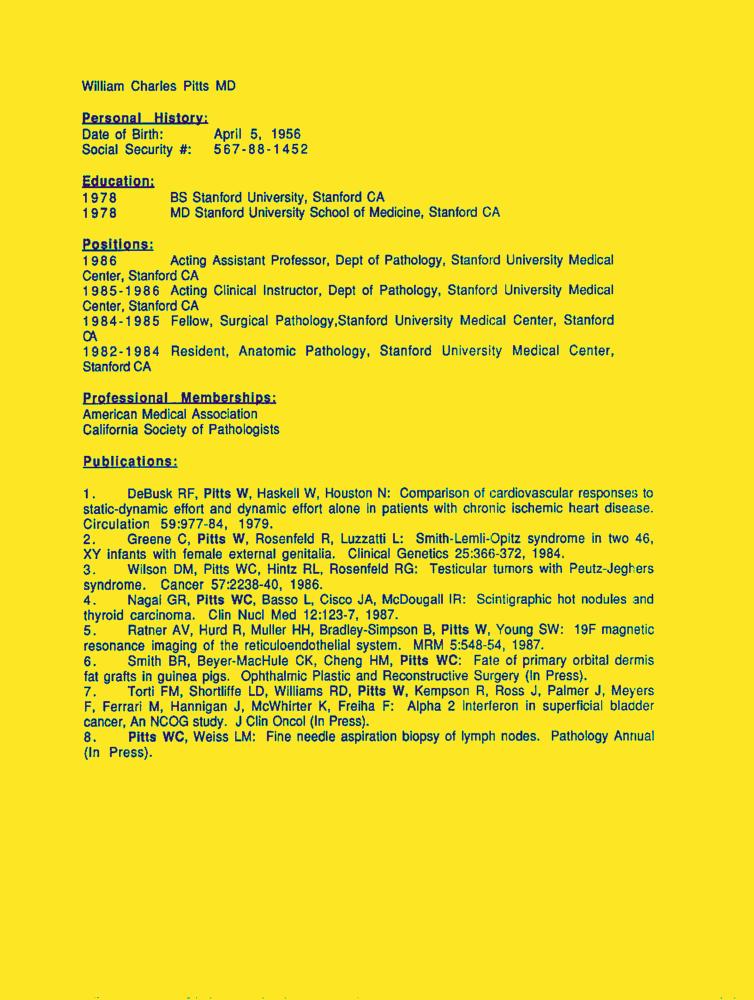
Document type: Resume-Doc